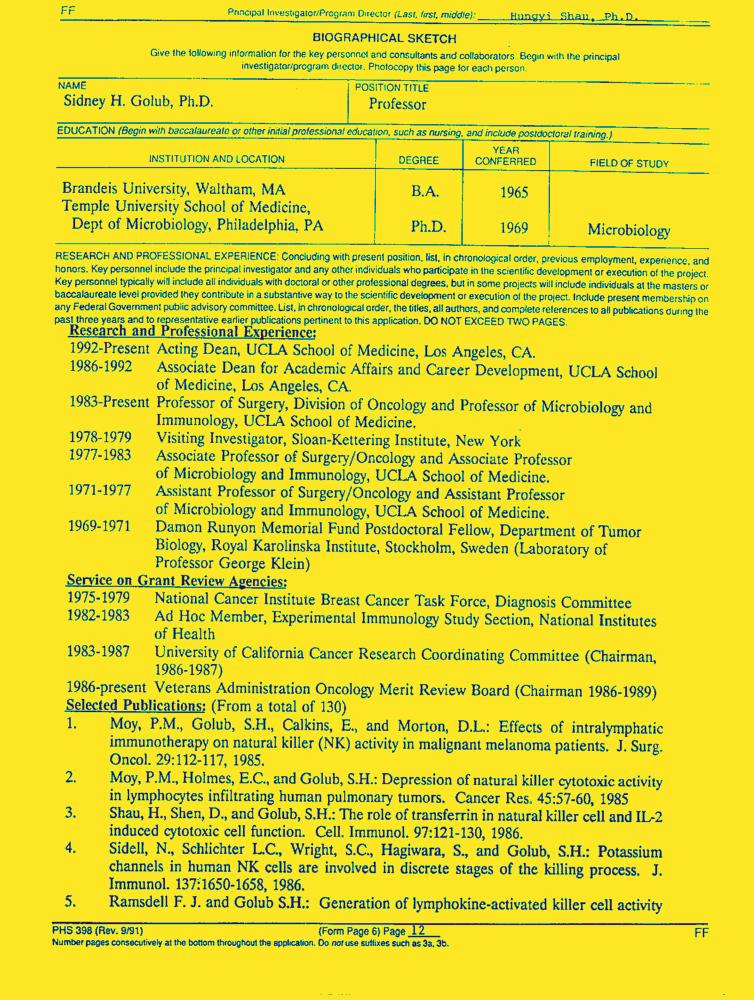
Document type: Resume-Doc